Question: How is the property described in the document?
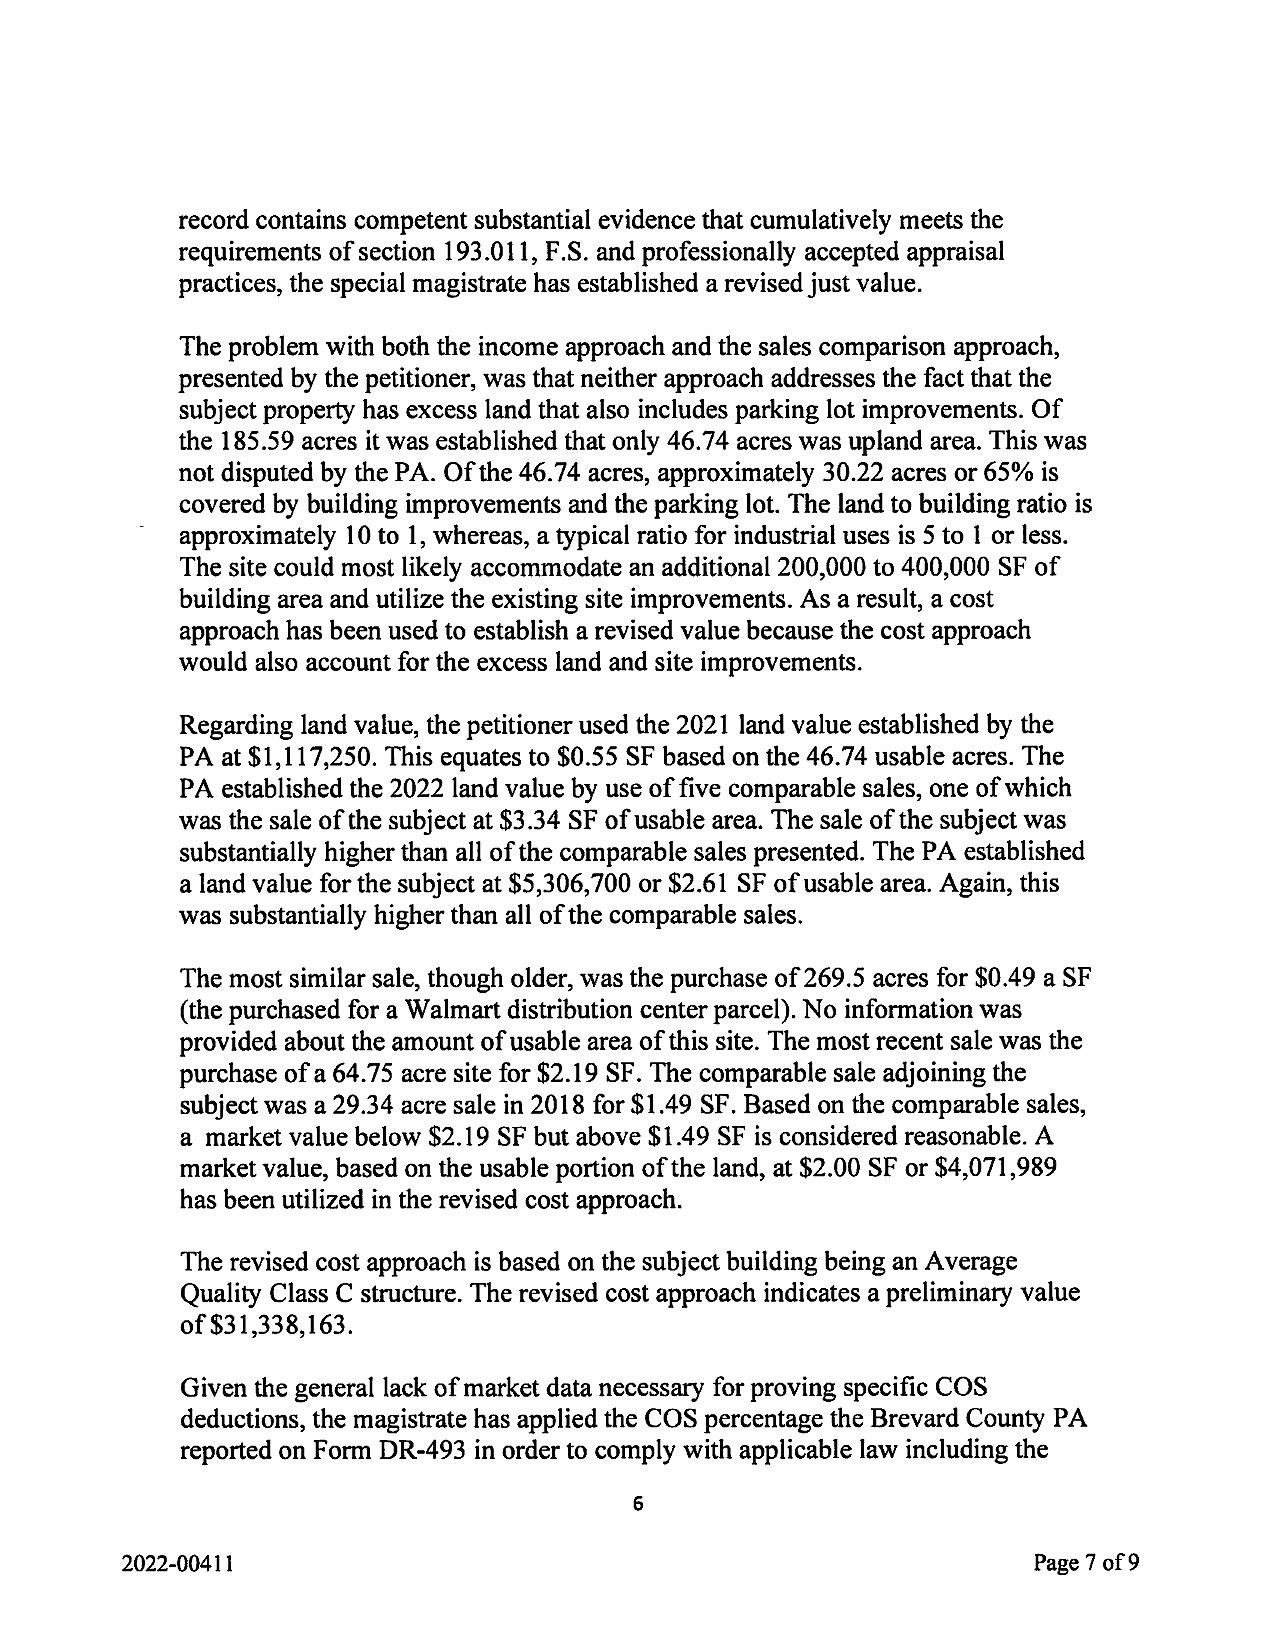
Answer: "The site could most likely accommodate an additional 200,000 to 400,000 SF of building area and utilize the existing site improvements."